Question: What is the main concern?
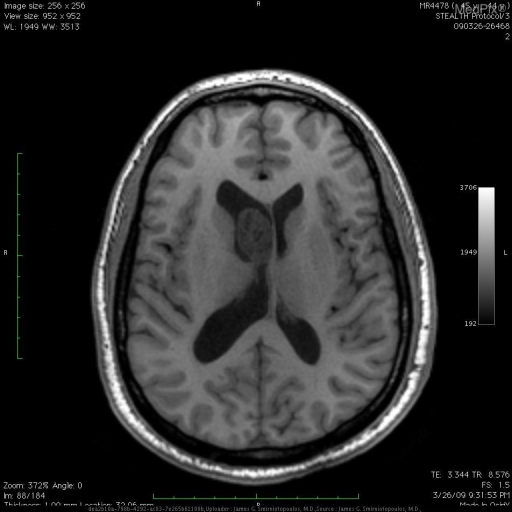
Answer: The findings suggest There is a mass in the frontal horn of the right lateral ventricle.  The lesion appears attached to medial, rather than the lateral wall.

This lesion does not enhance after Gadolinium injection.. There is a slightly heterogeneous mass in the frontal horn of the right lateral ventricle.. The patient might have a history of 44 yo man with headaches.